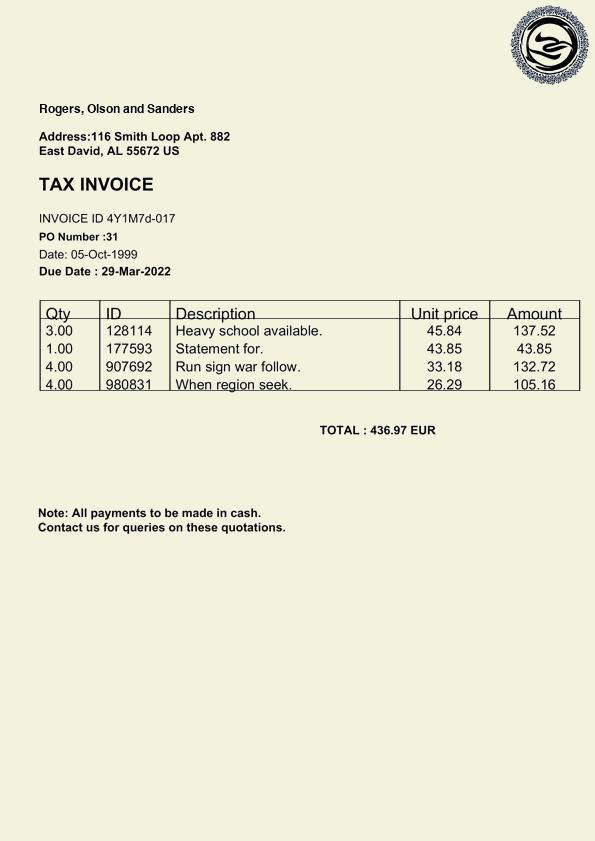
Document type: Invoice